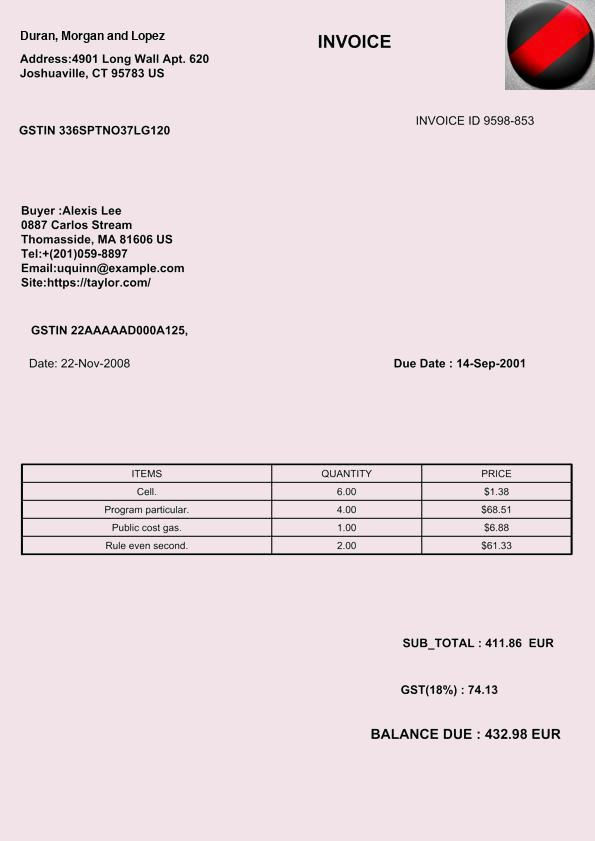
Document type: Invoice